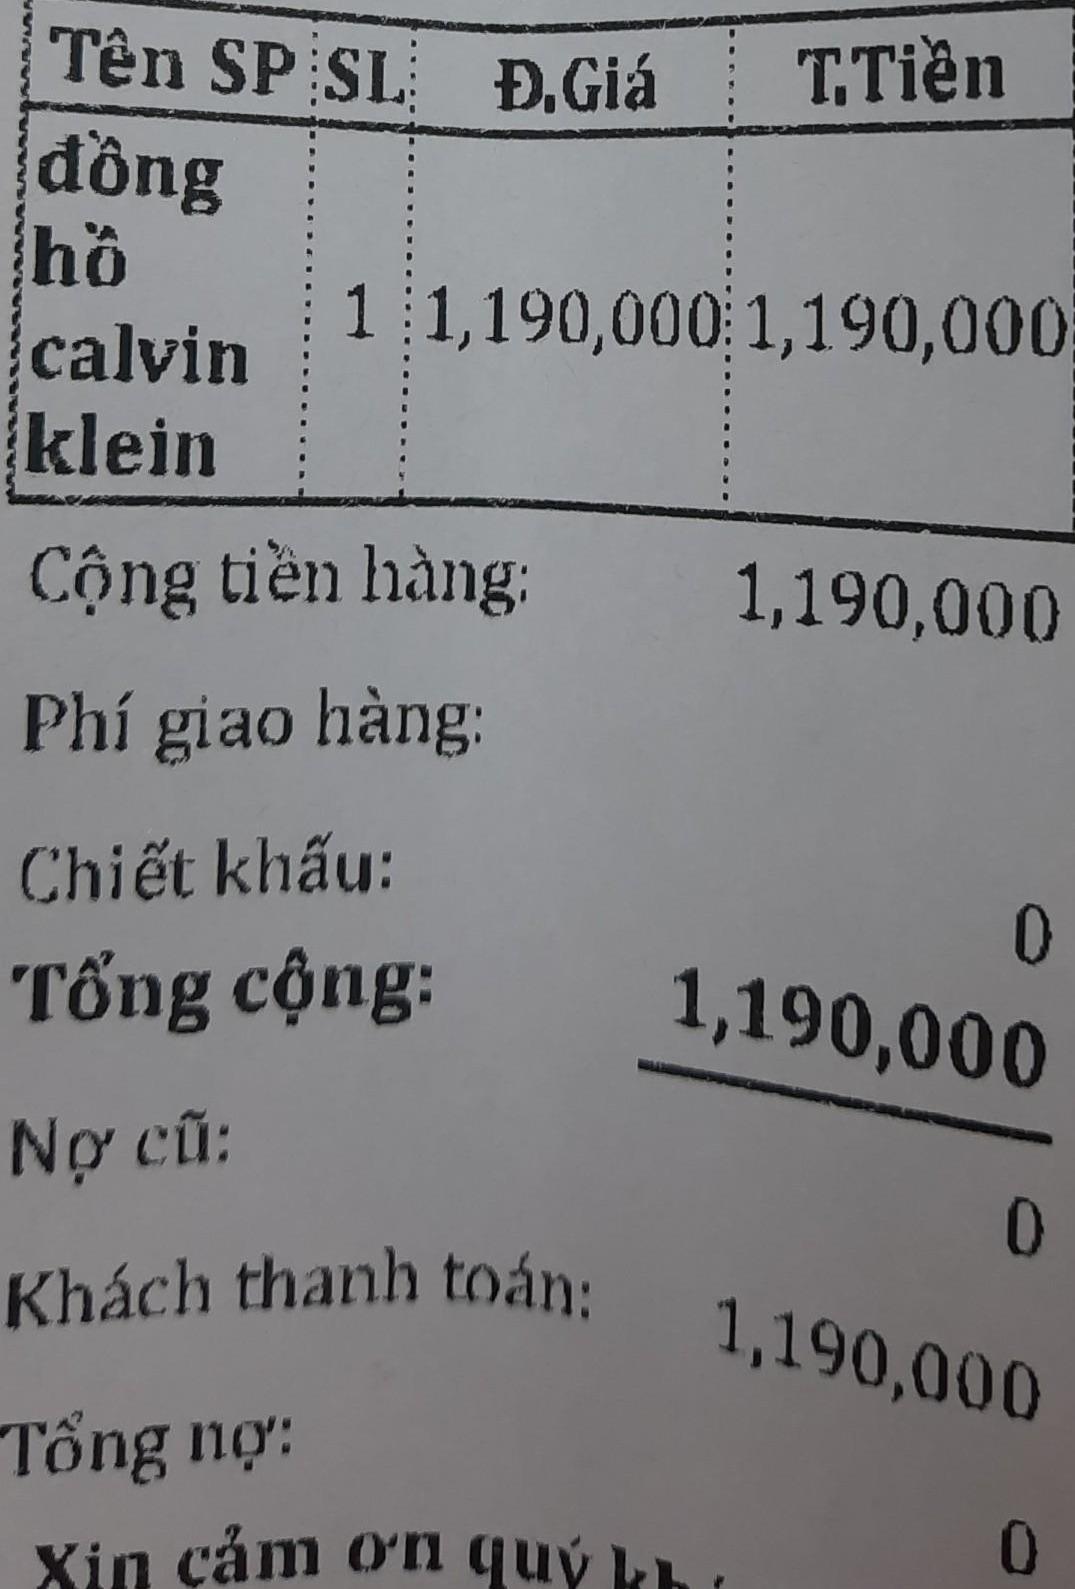
<table>
<tr>
<th>Tên SP</th>
<th>SL</th>
<th>Đ.Giá</th>
<th>T.Tiền</th>
</tr>
<tr>
<td>đồng hồ calvin klein</td>
<td>1</td>
<td>1,190,000</td>
<td>1,190,000</td>
</tr>
</table>

Cộng tiền hàng: 1,190,000
Phí giao hàng:
Chiết khấu: 0
Tổng cộng: 1,190,000
Nợ cũ: 0
Khách thanh toán: 1,190,000
Tổng nợ: 0
Xin cảm ơn quý kh.